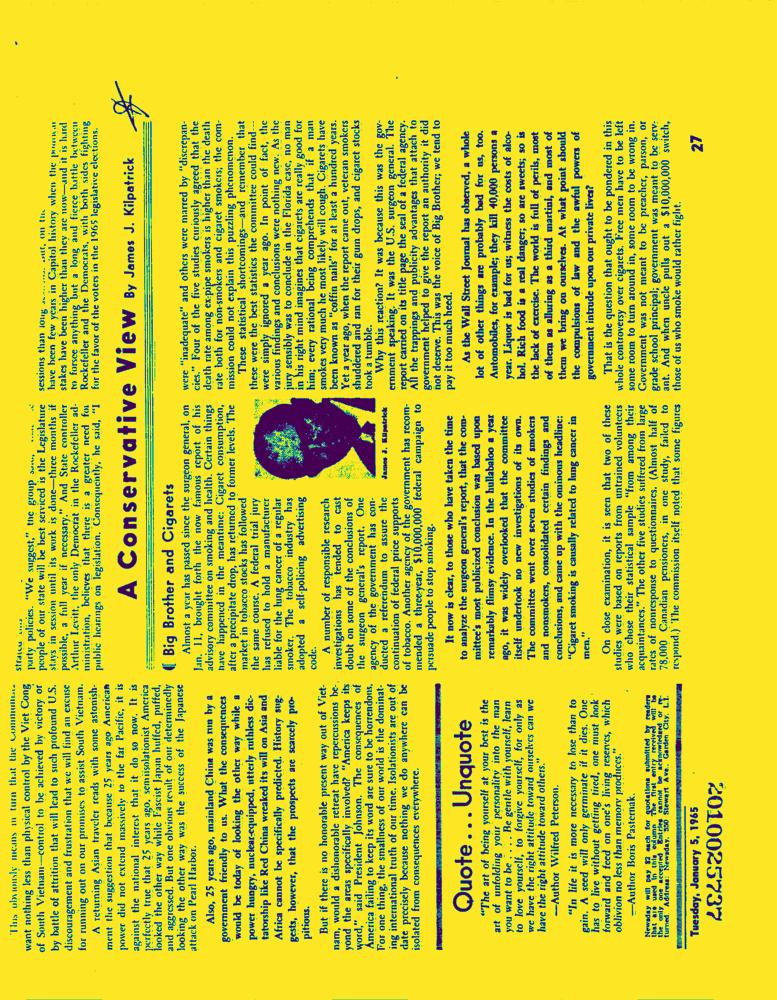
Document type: News-Article